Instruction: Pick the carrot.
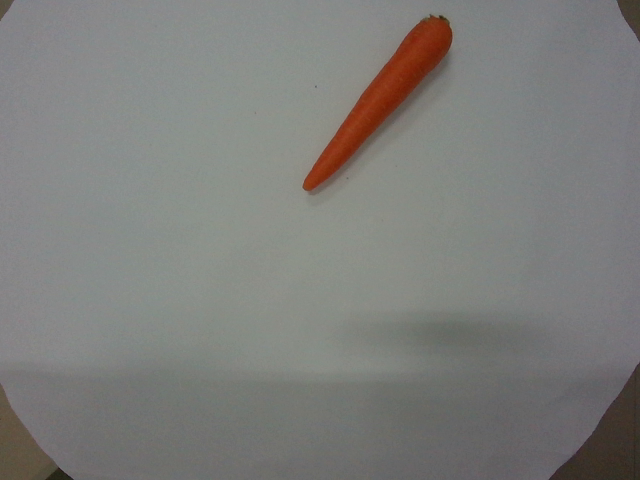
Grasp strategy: vertical